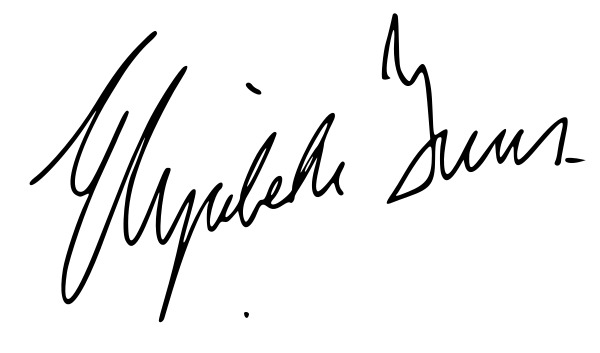
Signature of: liz truss